Question: Can you provide the account number mentioned in the document?
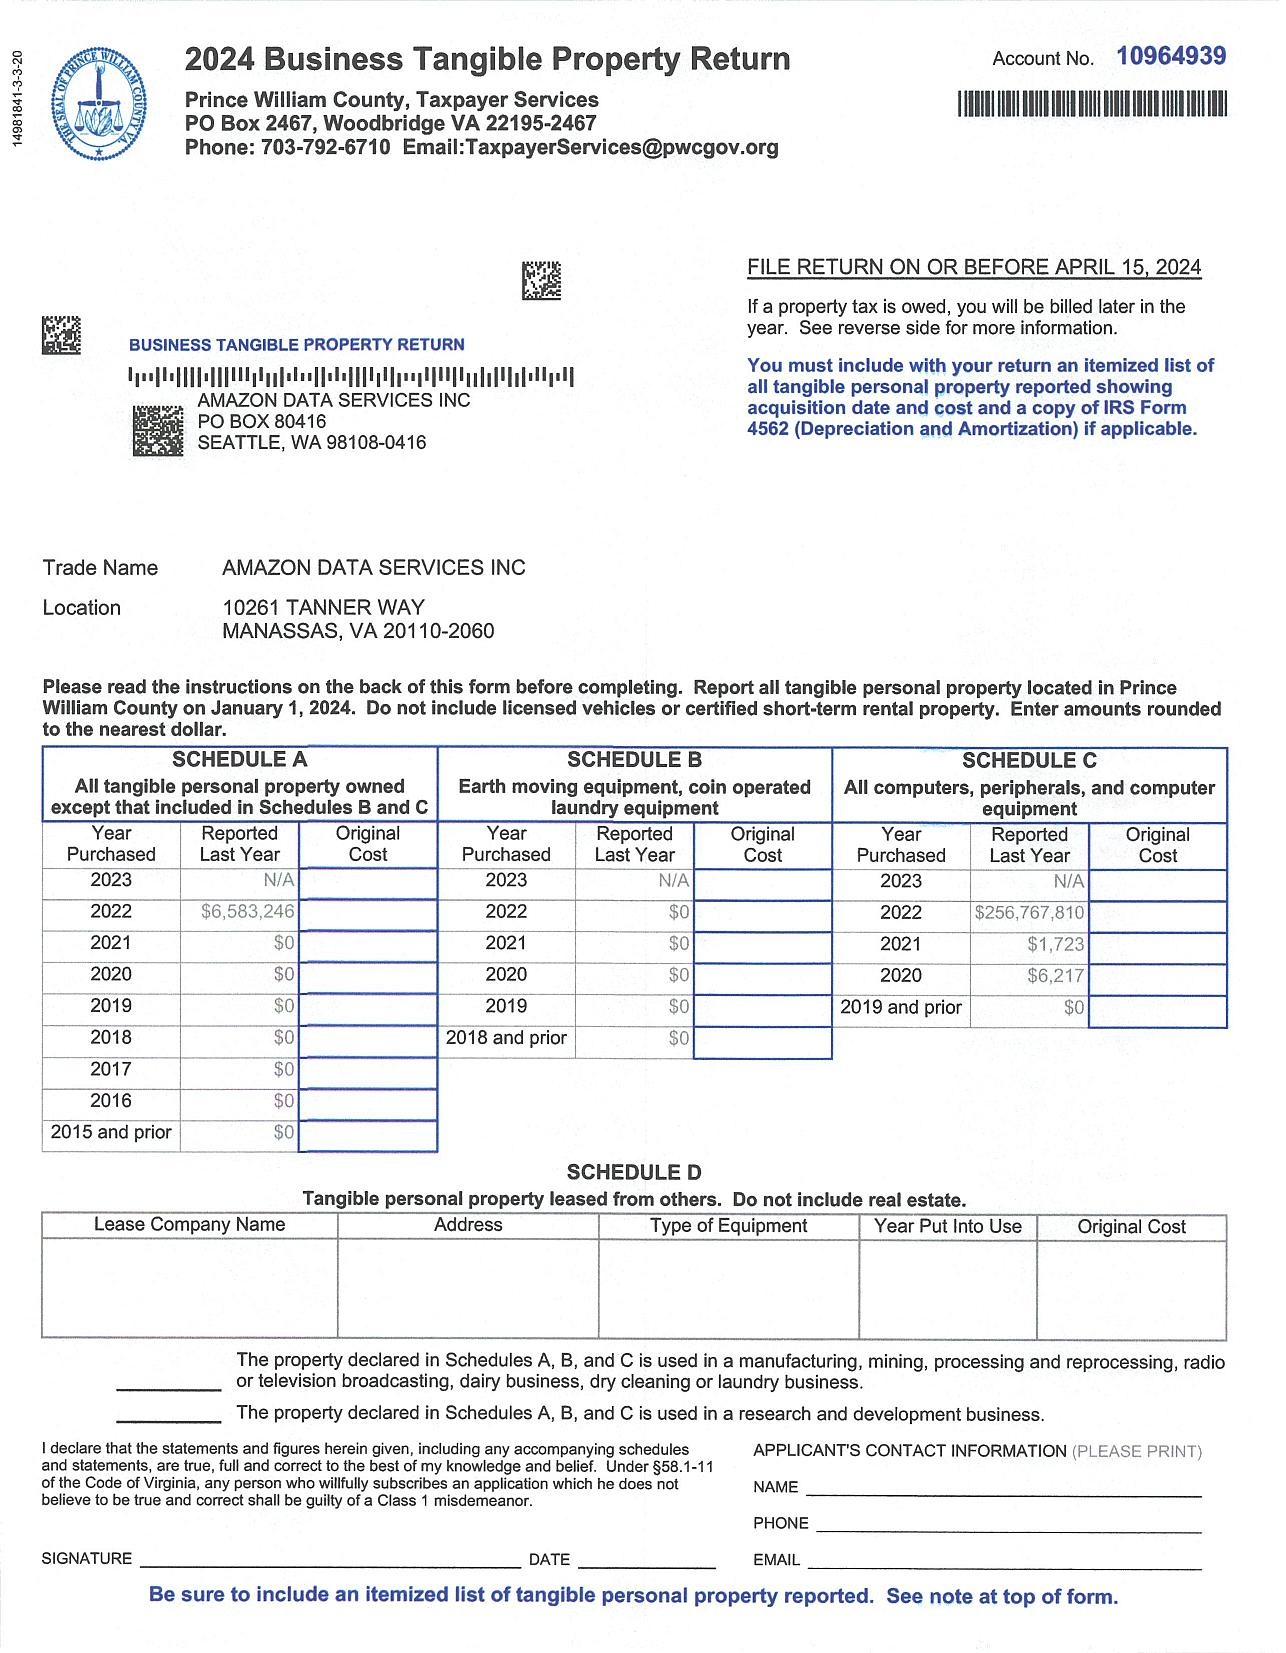
Answer: "10964939"